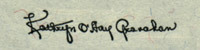
Signature of: kathryn e granahan